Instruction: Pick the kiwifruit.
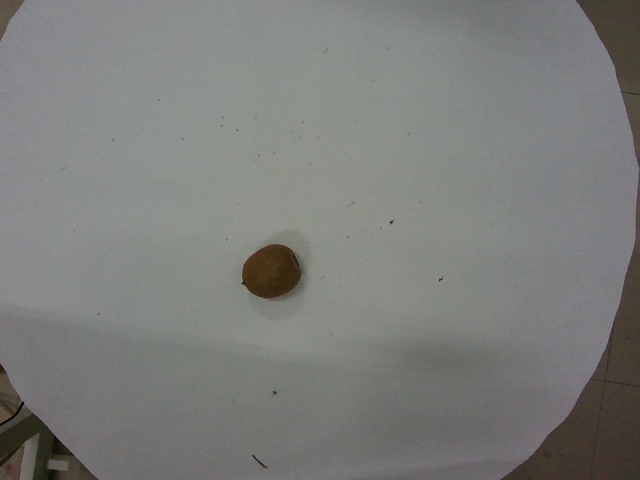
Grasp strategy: vertical